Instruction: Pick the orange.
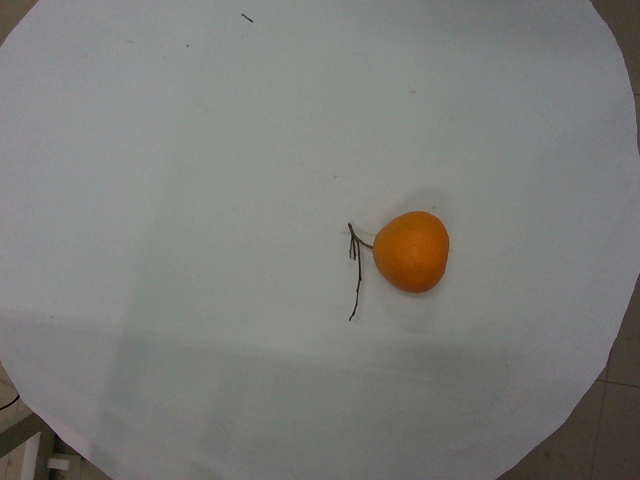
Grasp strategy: vertical